Question: What could the diagnosis suggest?
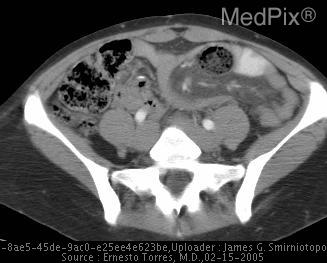
Answer: The possible diagnosis includes Clinical difeerential diagnosis:

•  Acute appendicitis
•  Acute cholecystitis
•  Mesenteric ischemia
•  Volvulus

Imaging findings are diagnostic..